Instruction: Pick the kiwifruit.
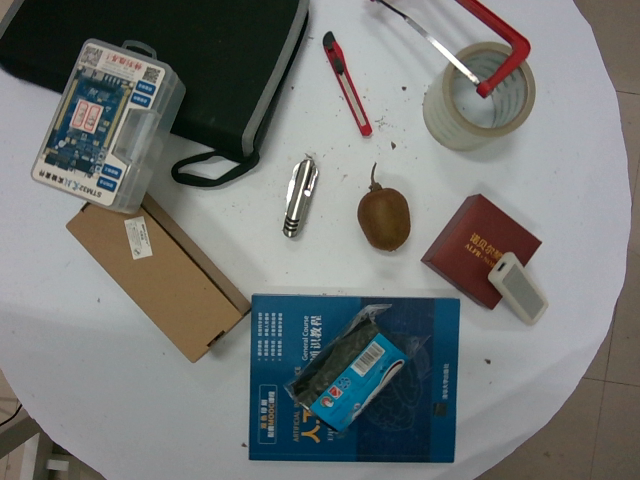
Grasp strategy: vertical